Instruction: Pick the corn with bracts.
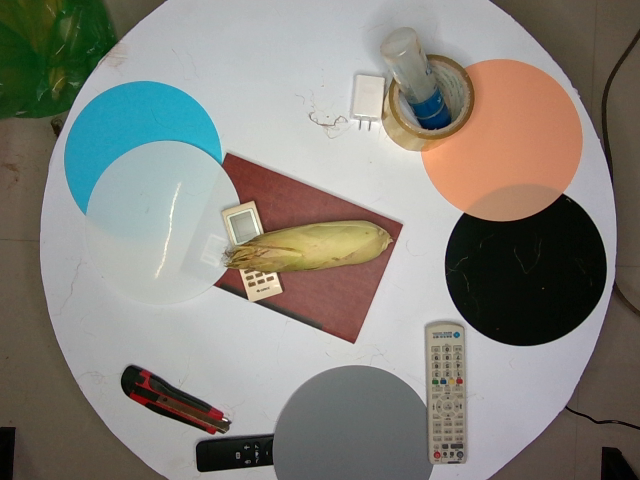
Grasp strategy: vertical